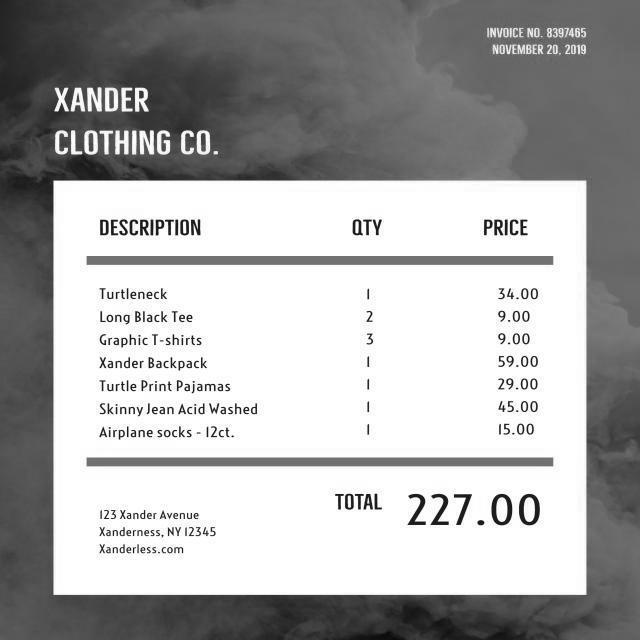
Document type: Invoice